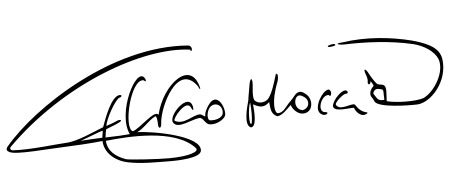
Signature of: federico moccia